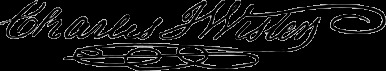
Signature of: charles jones wister